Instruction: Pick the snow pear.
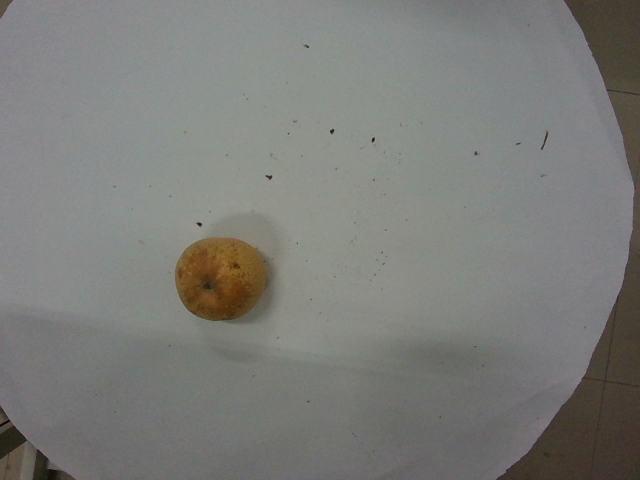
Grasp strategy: vertical